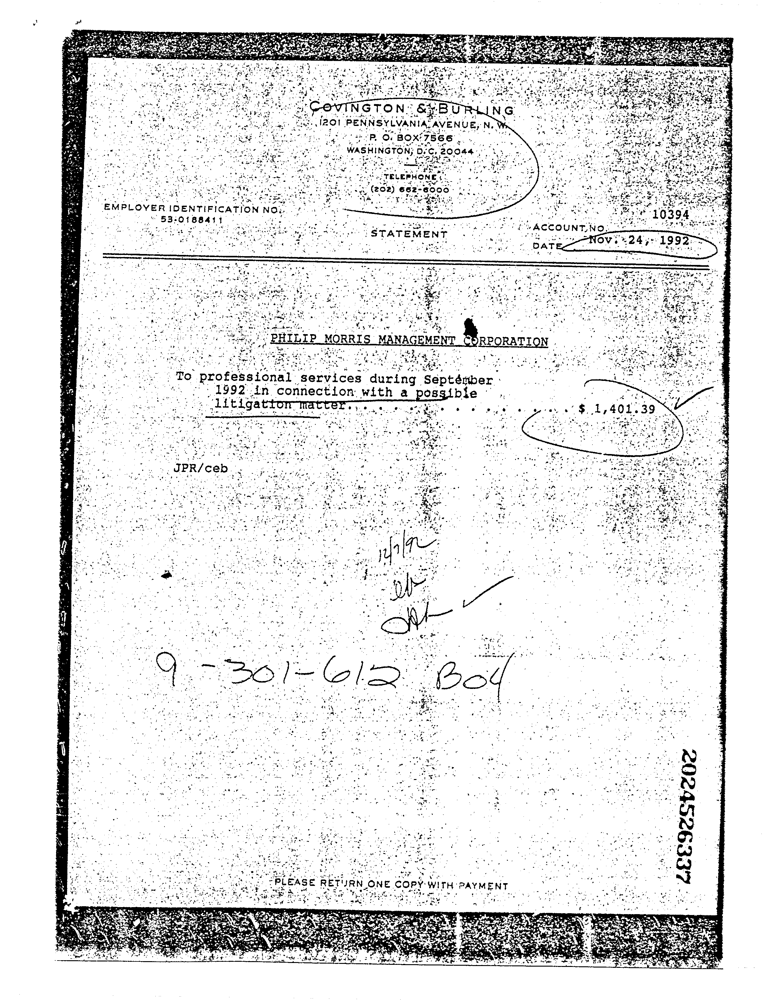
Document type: Invoice